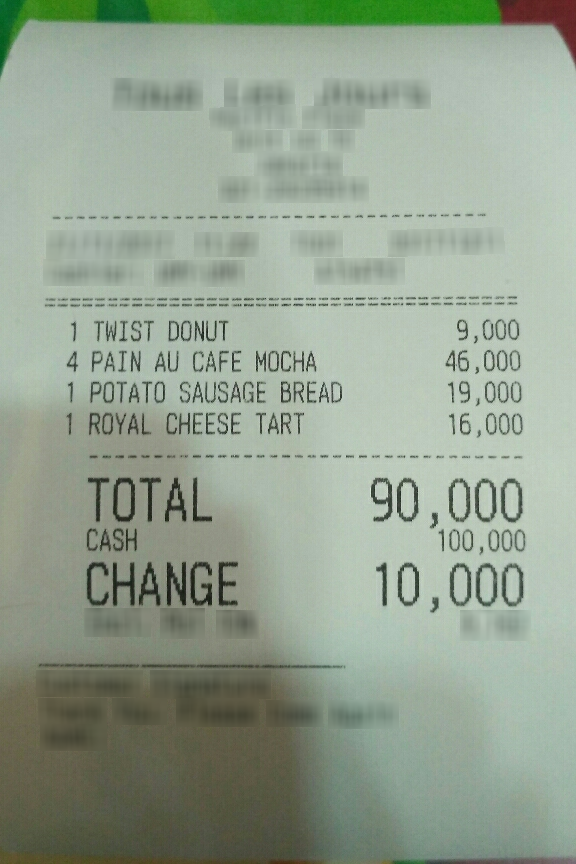
Number of items: 4
Total: 90,000
OCR text regions:
text: TOTAL
text: 90,000
text: CASH
text: 100,000
text: CHANGE
text: 10,000
text: 1
text: TWIST
text: DONUT
text: 9,000
text: 4
text: PAIN
text: AU
text: CAFE
text: MOCHA
text: 46,000
text: 1
text: POTATO
text: SAUSAGE
text: BREAD
text: 19,000
text: 1
text: ROYAL
text: CHEESE
text: TART
text: 16,000